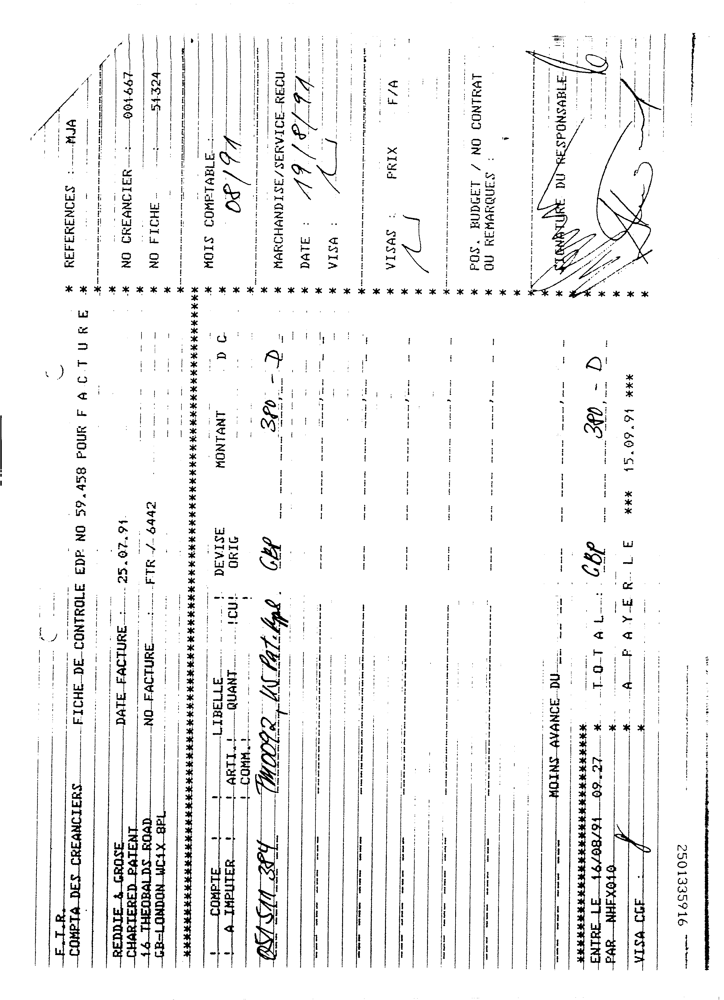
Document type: Invoice